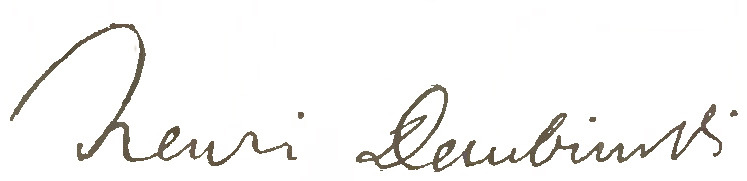
Signature of: henryk dembiński